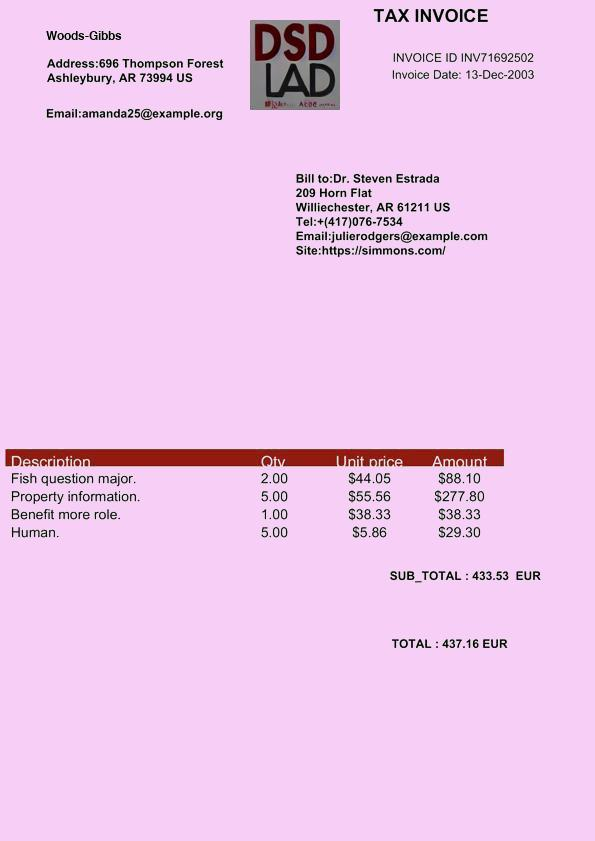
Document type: Invoice